Question: What are the imaging findings?
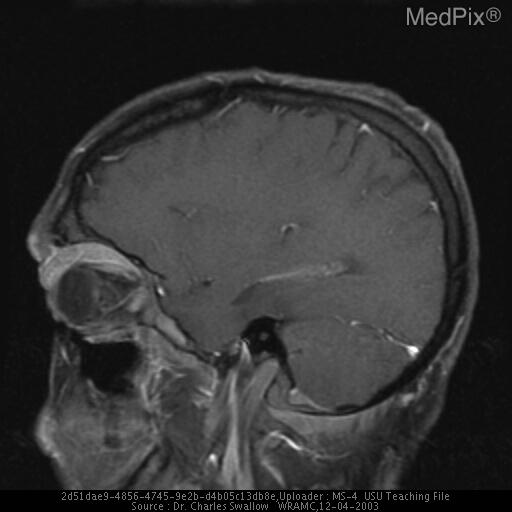
Answer: The imaging shows MRI: Extraconal mass along the roof of the left orbit, 8mm CC x 3.8cm AP x 3.4cm transverse, indistinct from lacrimal gland. Right lacrimal gland also enlarged or surrounded by mass. MRI: Extraconal mass along the roof of the left orbit, 8mm CC x 3.8cm AP x 3.4cm transverse, indistinct from lacrimal gland. Right lacrimal gland also enlarged or surrounded by mass..